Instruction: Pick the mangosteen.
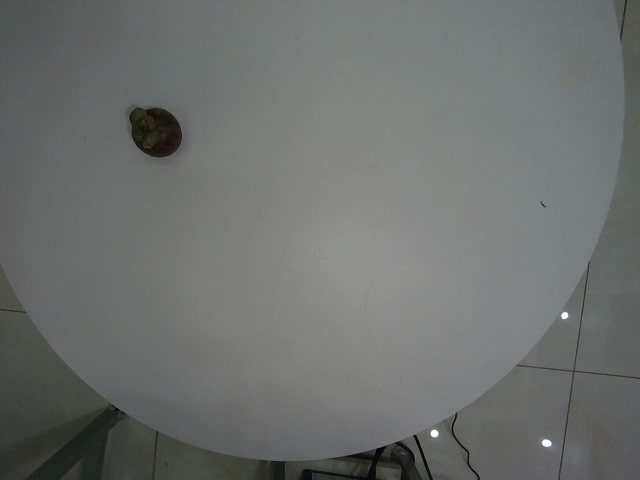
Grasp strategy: vertical